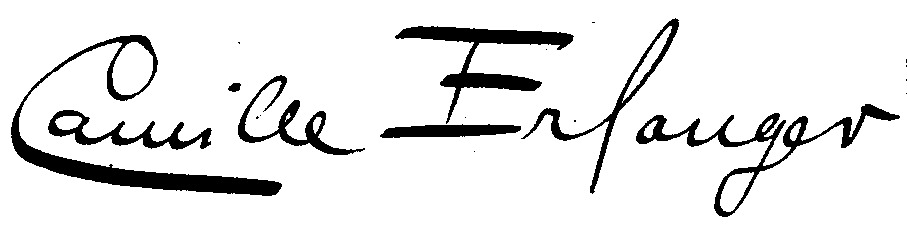
Signature of: camille erlanger